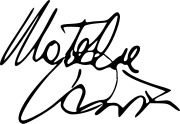
Signature of: natalie portman